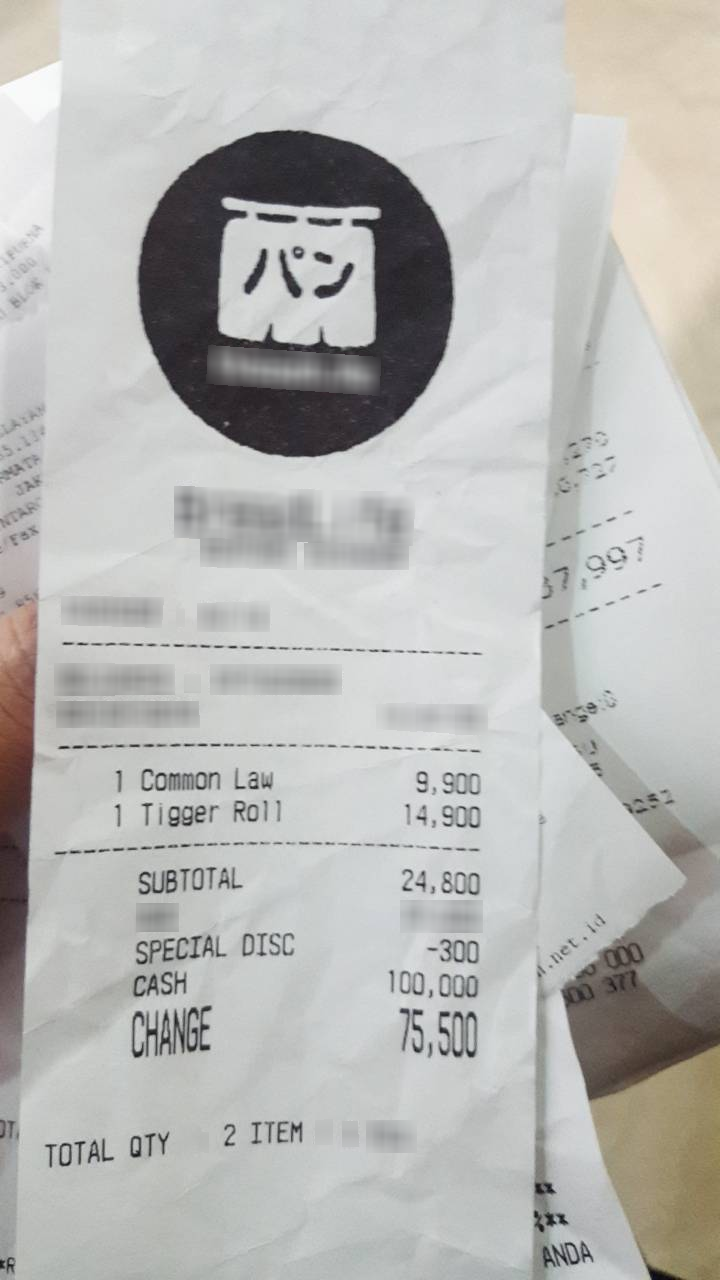
Number of items: 2
Subtotal: 24,800
OCR text regions:
text: ITEM
text: 1
text: Common
text: Law
text: 9,900
text: 1
text: Tigger
text: Roll
text: 14,900
text: SUBTOTAL
text: 24,800
text: SPECIAL
text: DISC
text: -300
text: CASH
text: 100,000
text: CHANGE
text: 75,500
text: TOTAL
text: QTY
text: 2